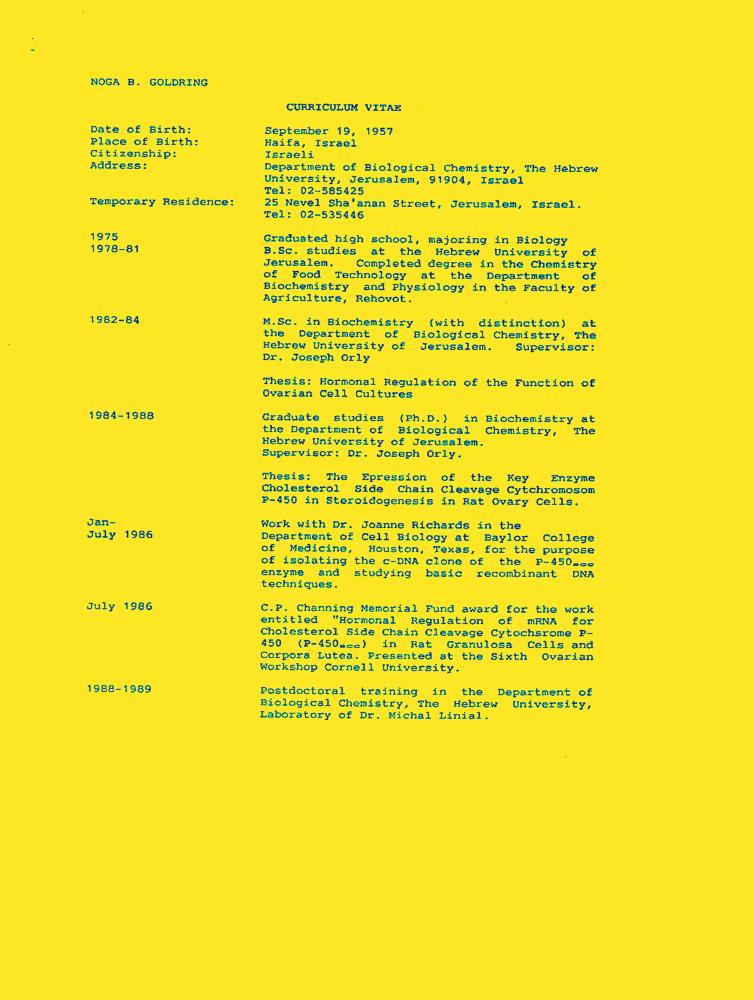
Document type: Resume-Doc